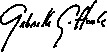
Signature of: gabby giffords